Question: What appears to be the issue?
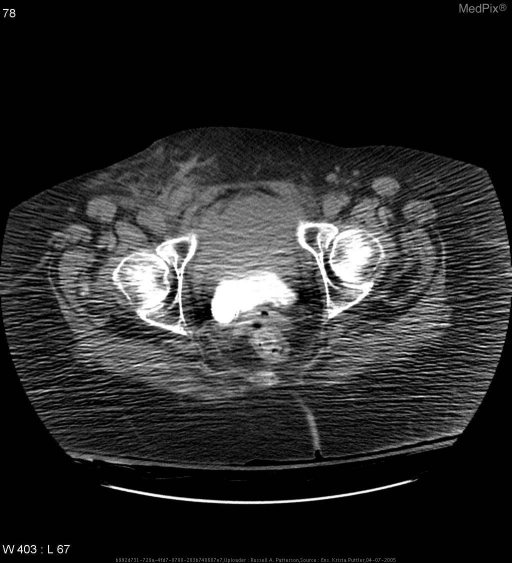
Answer: The findings suggest Fluid seen around R common femoral vein and artery that is moving posterior to rectus abdominis muscles, ending in a large fluid collection anterior to the bladder.  Well-circumscribed 10.5cm x 7.5cm x 9.5cm fluid collection within the Space of Retzius. Fluid seen around R common femoral vein and artery that is moving posterior to rectus abdominis muscles, ending in a large fluid collection anterior to the bladder.  Well-circumscribed 10.5cm x 7.5cm x 9.5cm fluid collection within the Space of Retzius. The patient might have a history of 58yo F, PMH significant for DVTx3 on coumadin therapy at home, currently on Lovenox window, POD #1 s/p normal cardiac catheterization, continued hypotension s/p cath, had an episode of lightheadedness with fall..